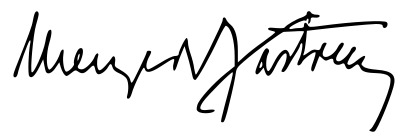
Signature of: mieczysław jastrun